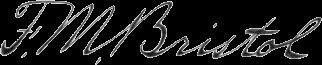
Signature of: frank milton bristol